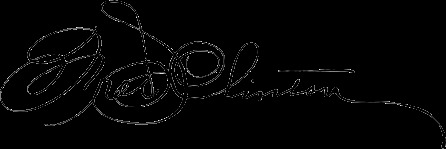
Signature of: fred s clinton